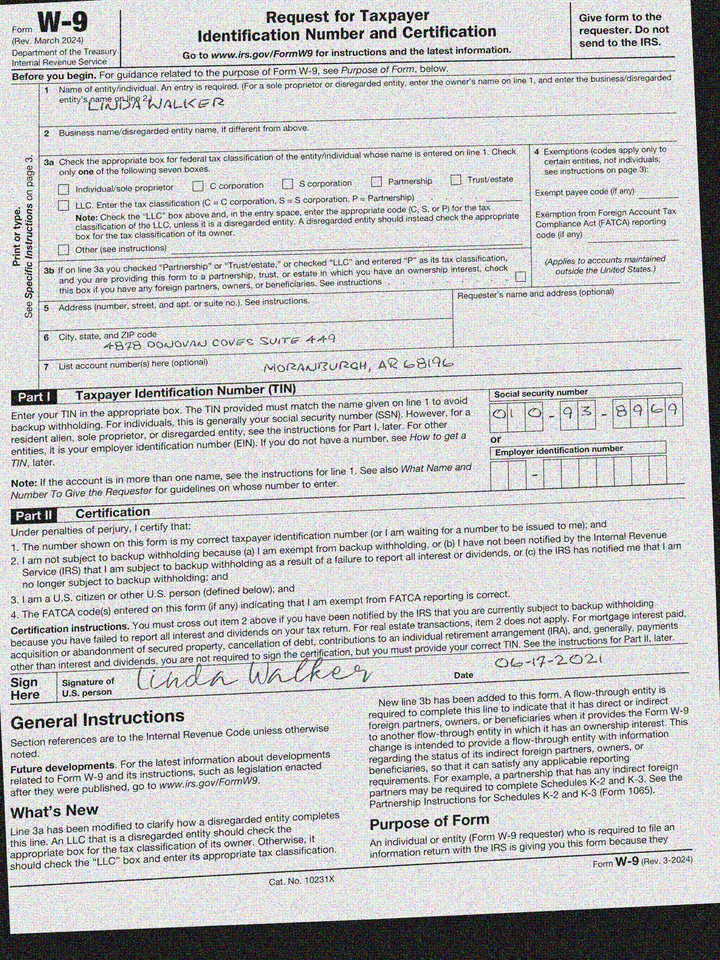
adr1: 4878 Donovan Coves Suite 449
adr2: Moranburgh, AR 68196
cbx: no
ssn: 010938969
enm: Linda Walker
sdt: 06-17-2021